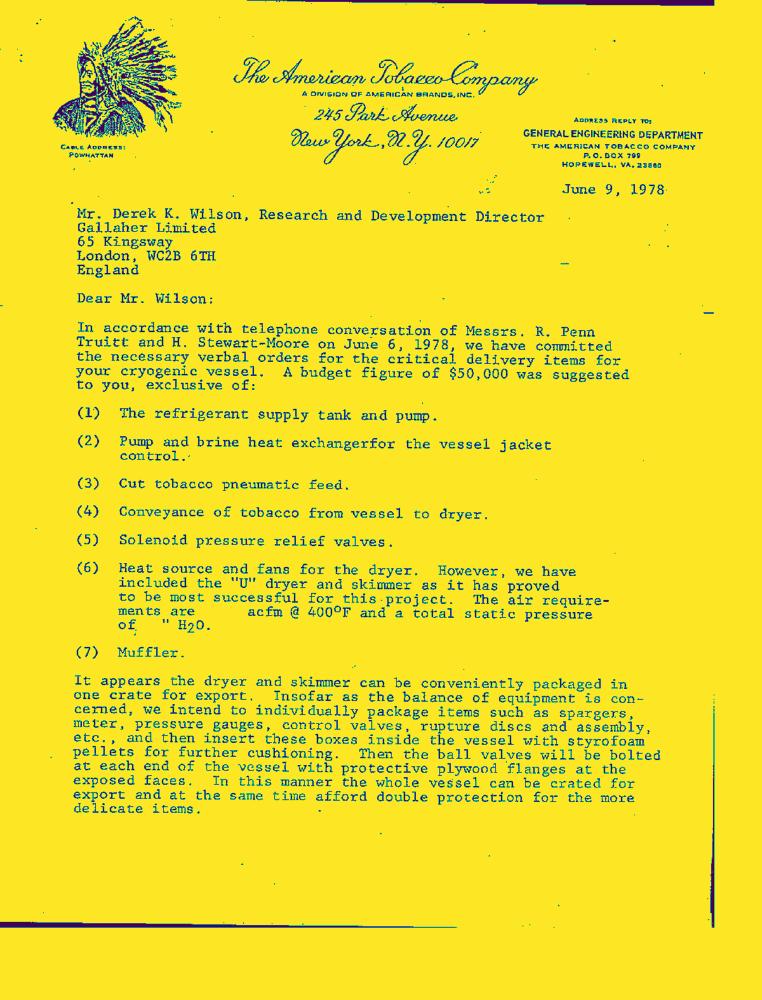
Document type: Letter-Doc